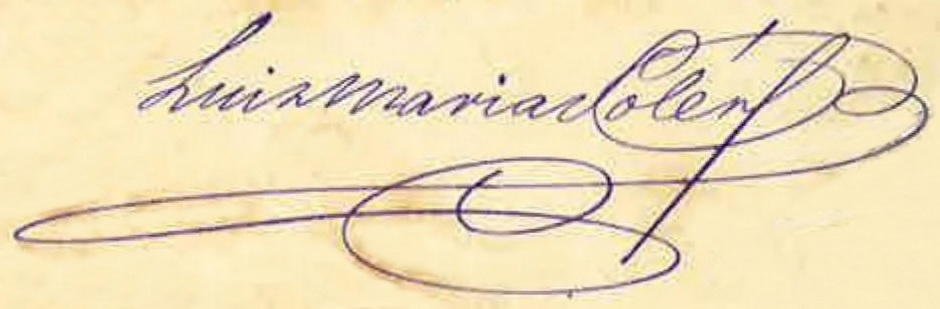
Signature of: lluís maria soler i puig